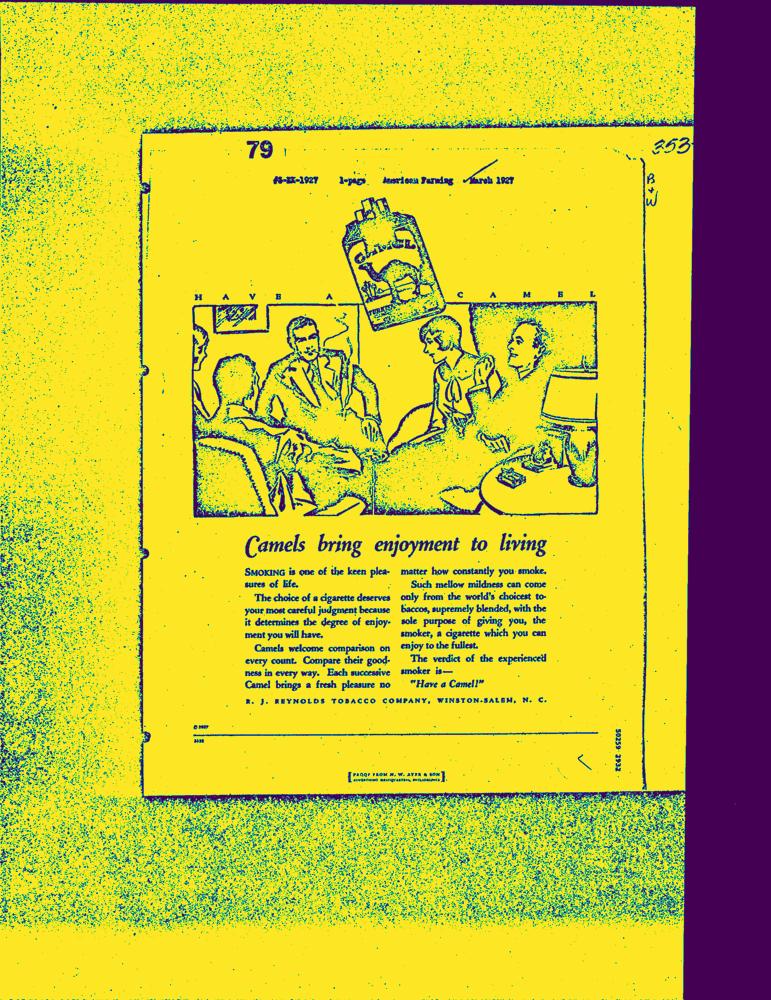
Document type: AD